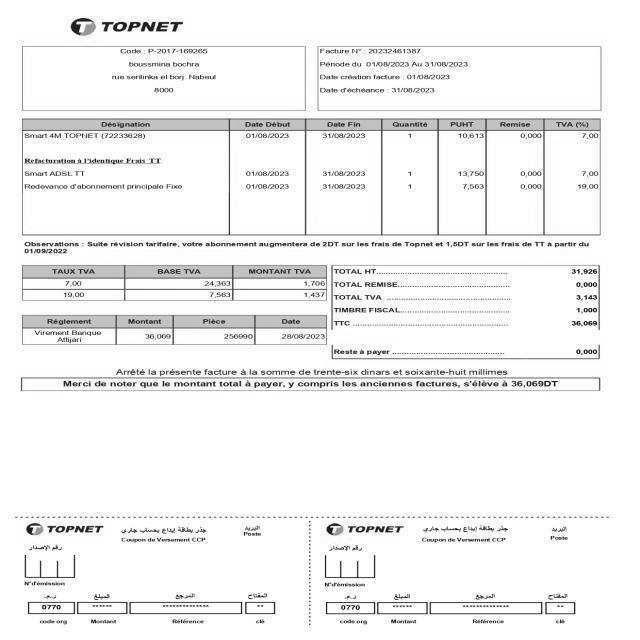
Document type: Invoice